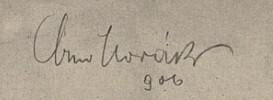
Signature of: arno novák